Question: What might the diagnosis be?
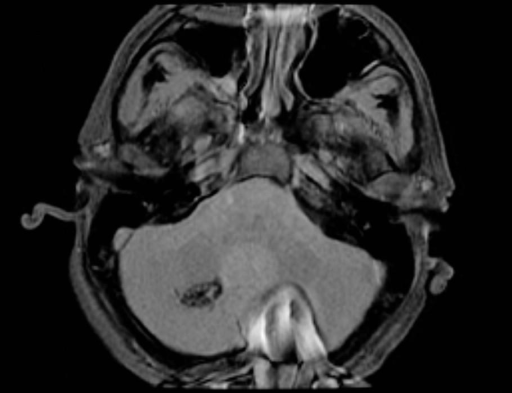
Answer: The possible diagnosis includes • Cavernous Malformation (a.k.a. Cavernous Angioma, Cavernous Hemangioma, Cavernoma)
• Hemorrhagic Metastasis.